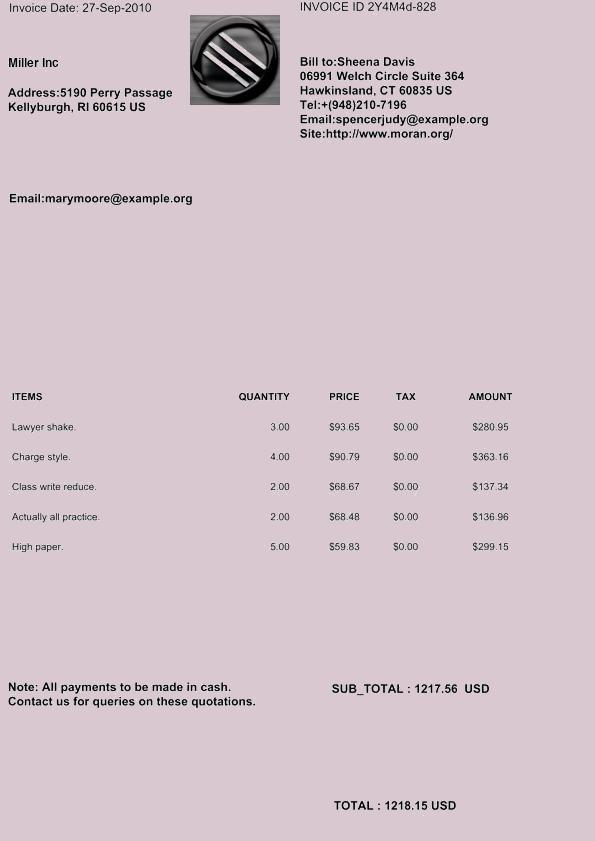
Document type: Invoice